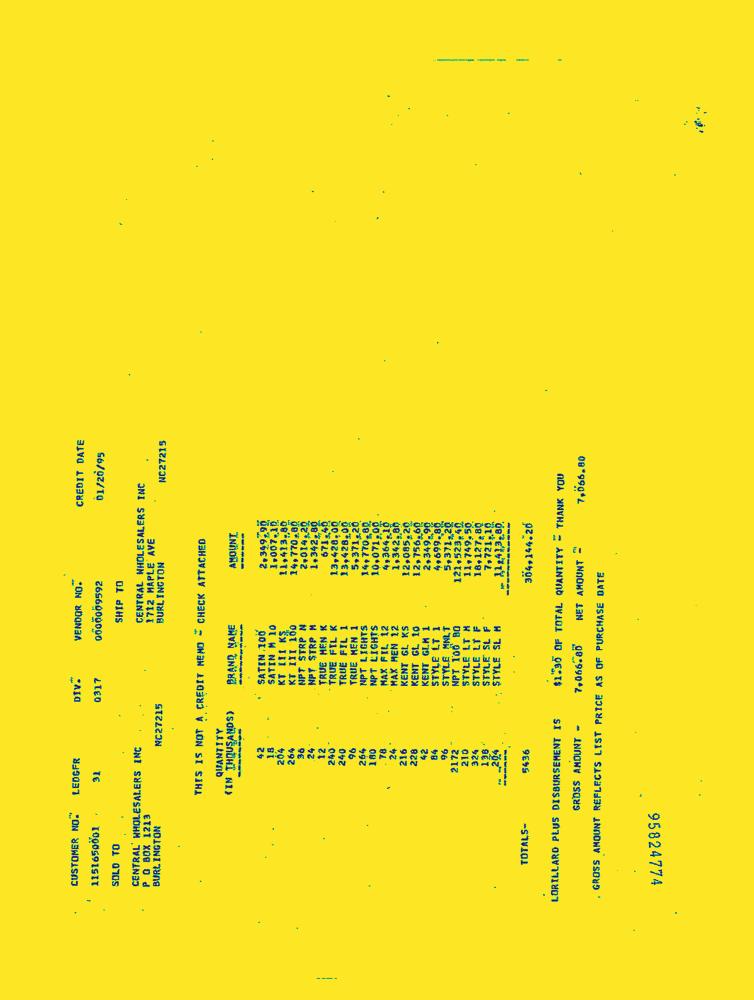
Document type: Invoice-Doc